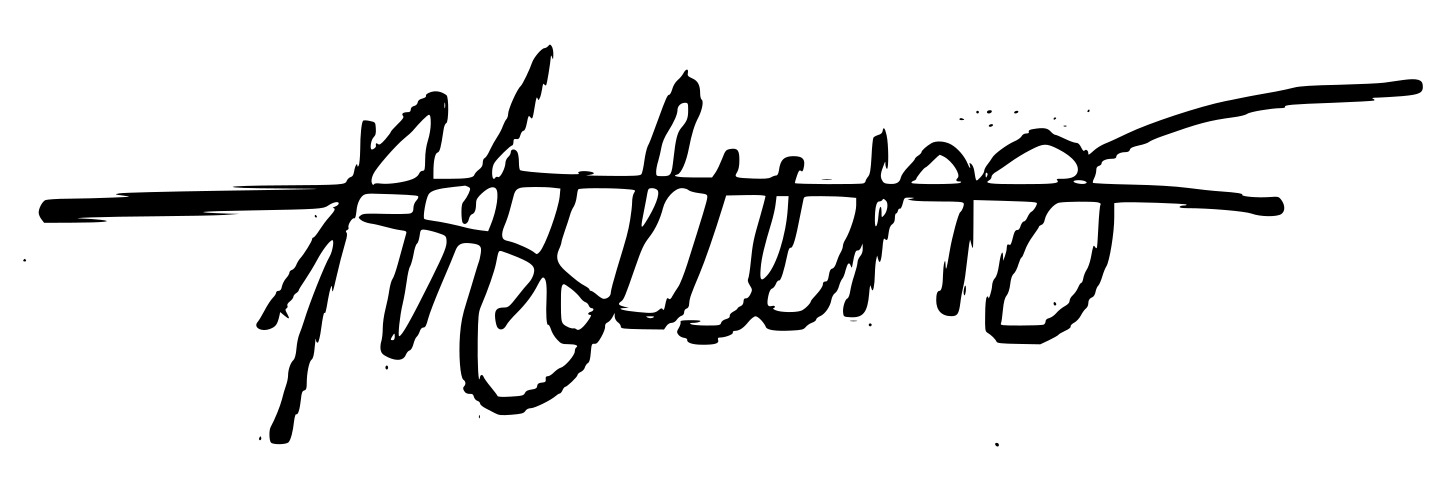
Signature of: tulus